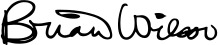
Signature of: brian wilson